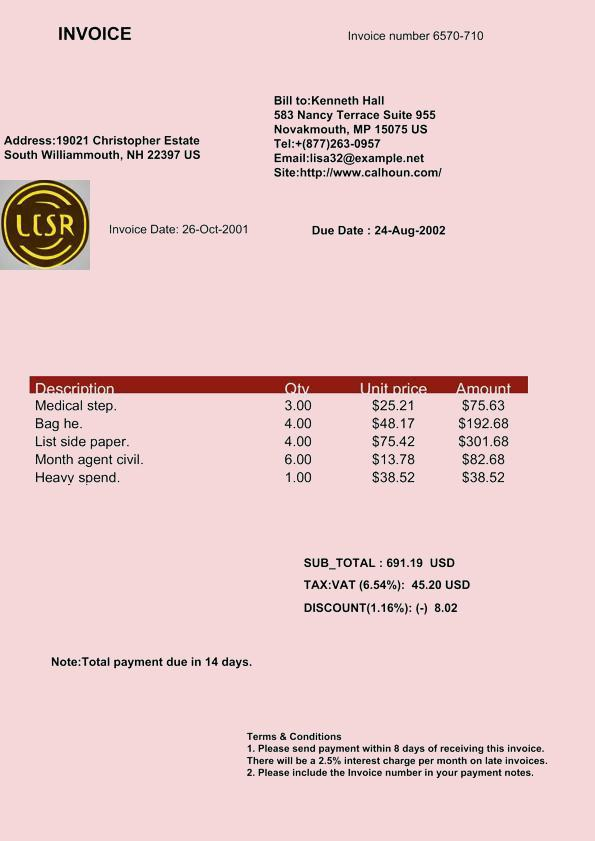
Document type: Invoice